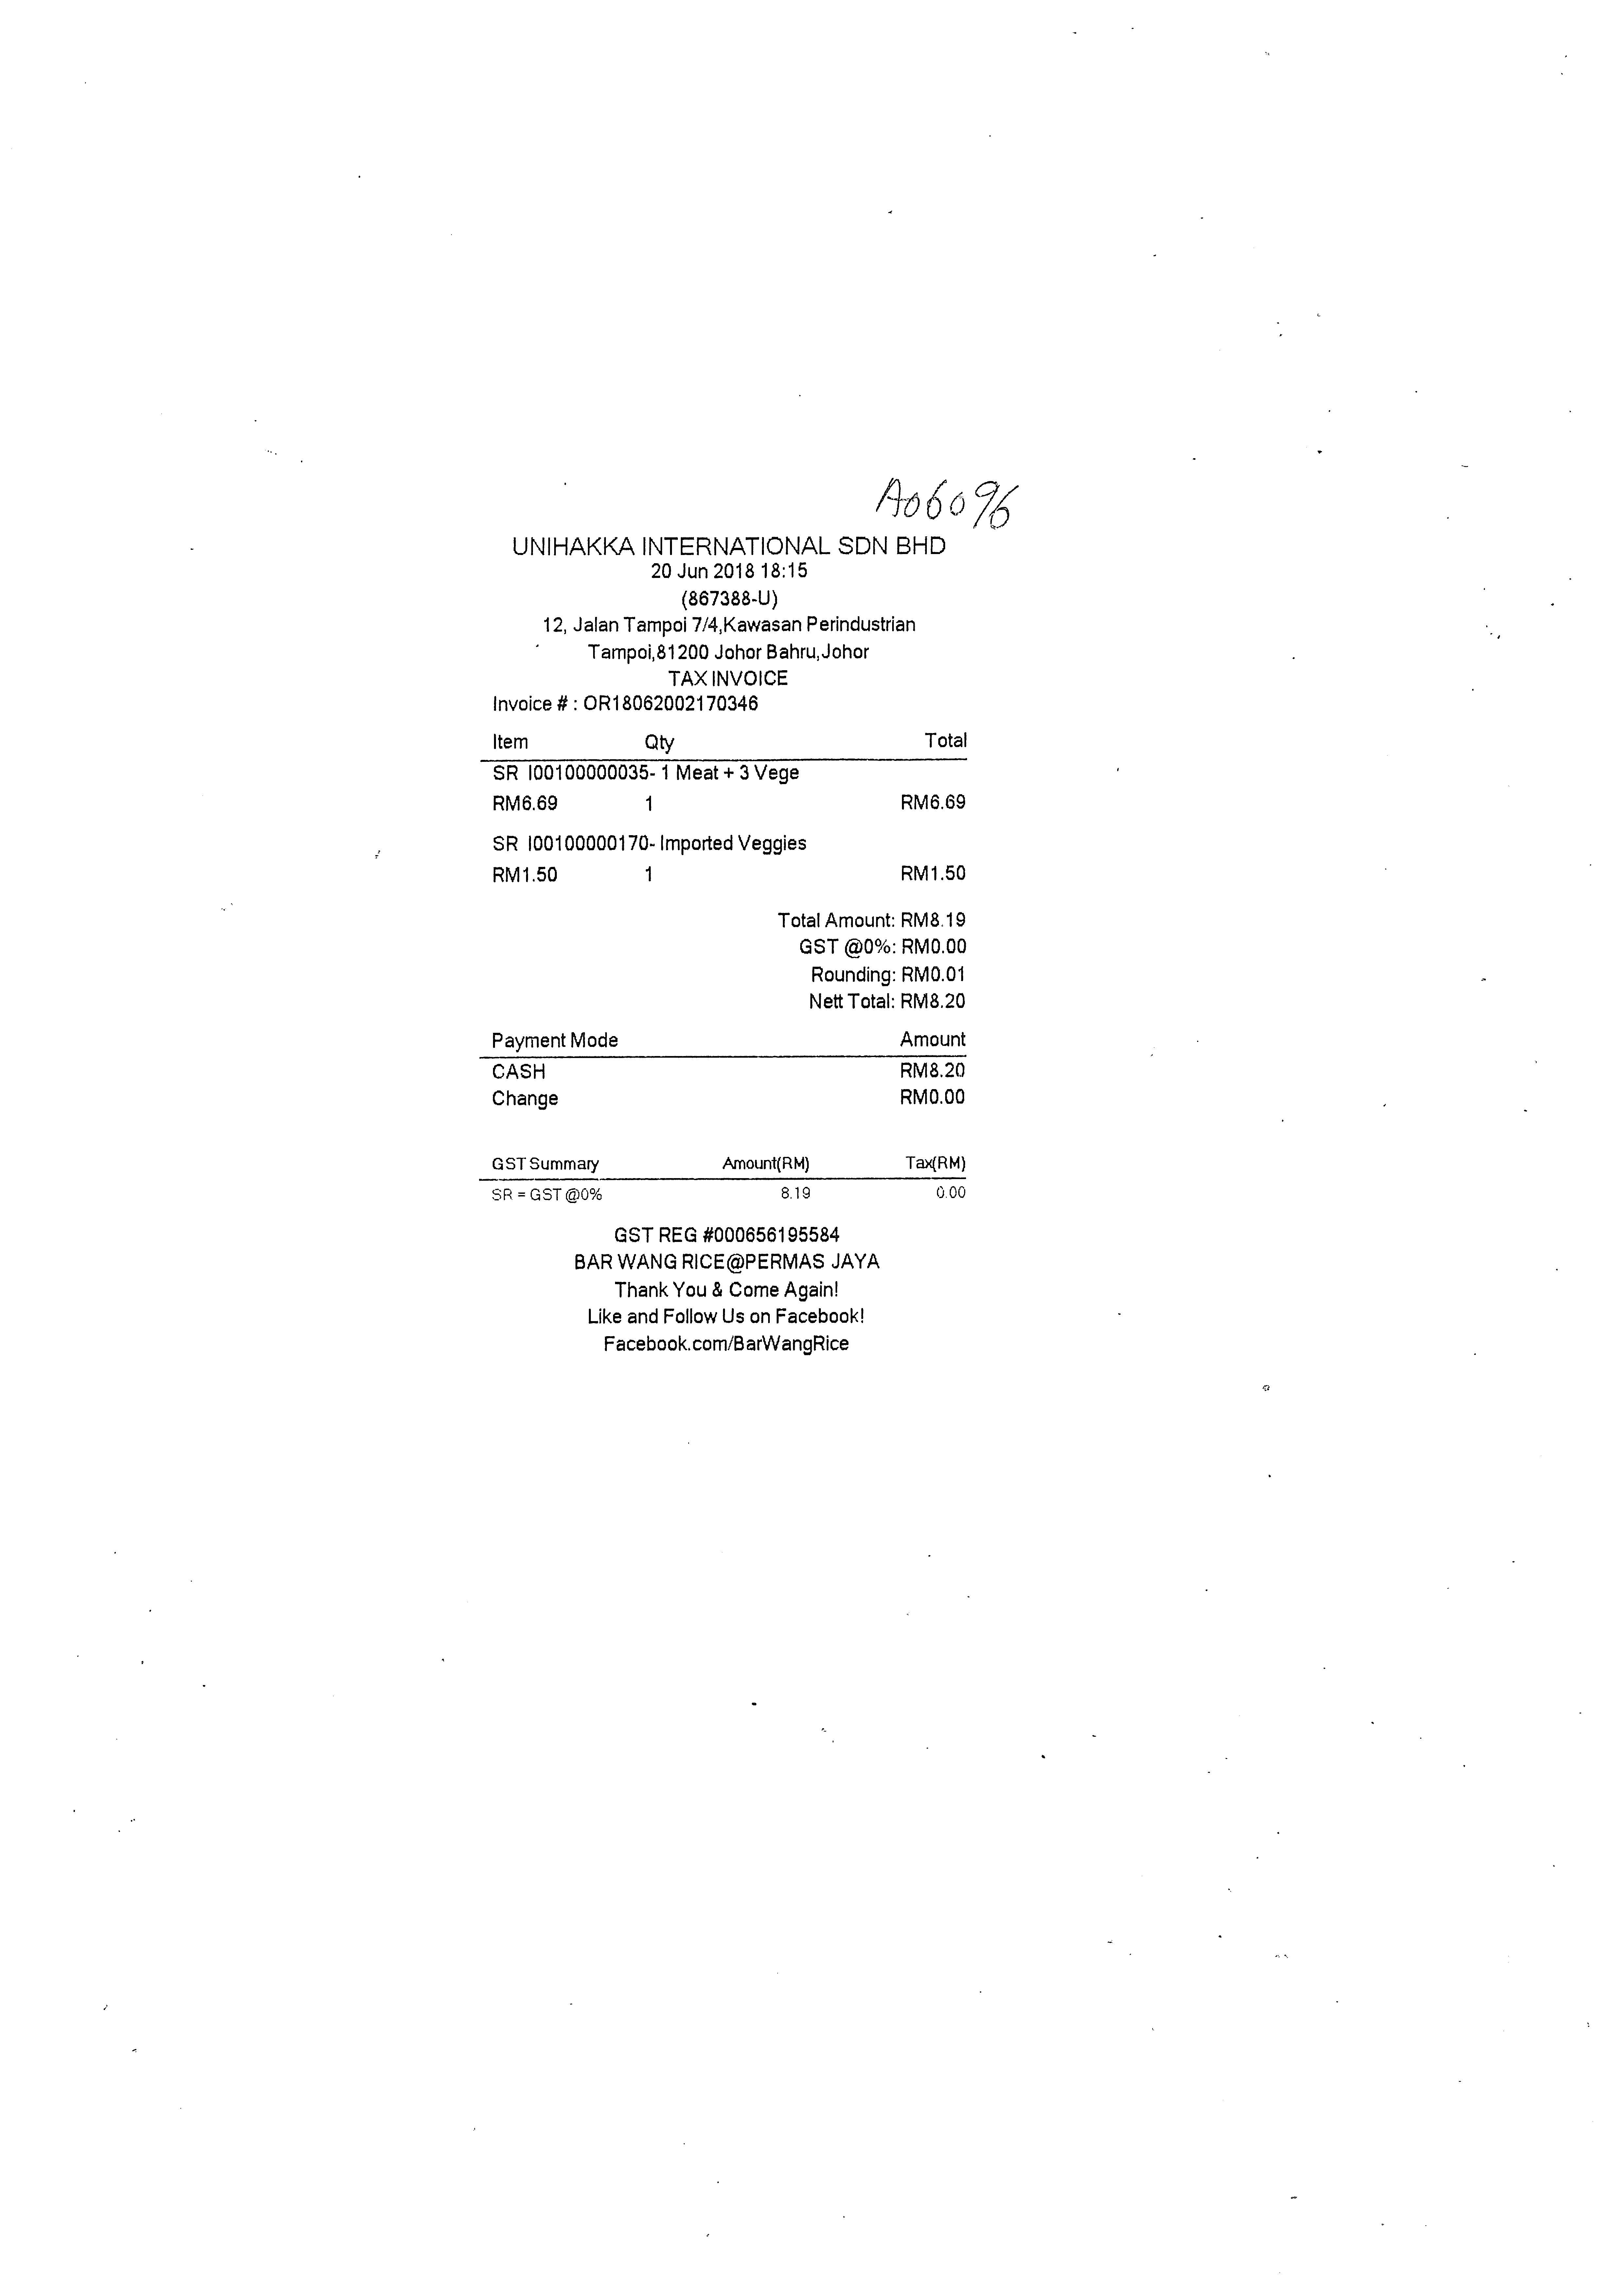
UNIHAKKA INTERNATIONAL SDN BHD
20 JUN 2018 18:15
(867388-U)
12, JALAN TAMPOI 7/4,KAWASAN PERINDUSTRIAN
TAMPOI,81200 JOHOR BAHRU,JOHOR
TAX INVOICE
INVOICE # : OR18062002170346
ITEM
QTY
TOTAL
SR I00100000035- 1 MEAT + 3 VEGE
RM6.69
SR I00100000170- IMPORTED VEGGIES
RM1.50
RM6.69
RM1.50
1
1
TOTAL AMOUNT: RM8.19
GST @0%: RM0.00
ROUNDING: RM0.01
NETT TOTAL: RM8.20
PAYMENT MODE
CASH
CHANGE
AMOUNT
RM8.20
RM0.00
GST SUMMARY
AMOUNT(RM)
TAX(RM)
SR = GST @0%
8.19
0.00
GST REG #000656195584
BAR WANG RICE@PERMAS JAYA
THANK YOU & COME AGAIN!
LIKE AND FOLLOW US ON FACEBOOK!
FACEBOOK.COM/BARWANGRICE